Question: Which state is mentioned in the document?
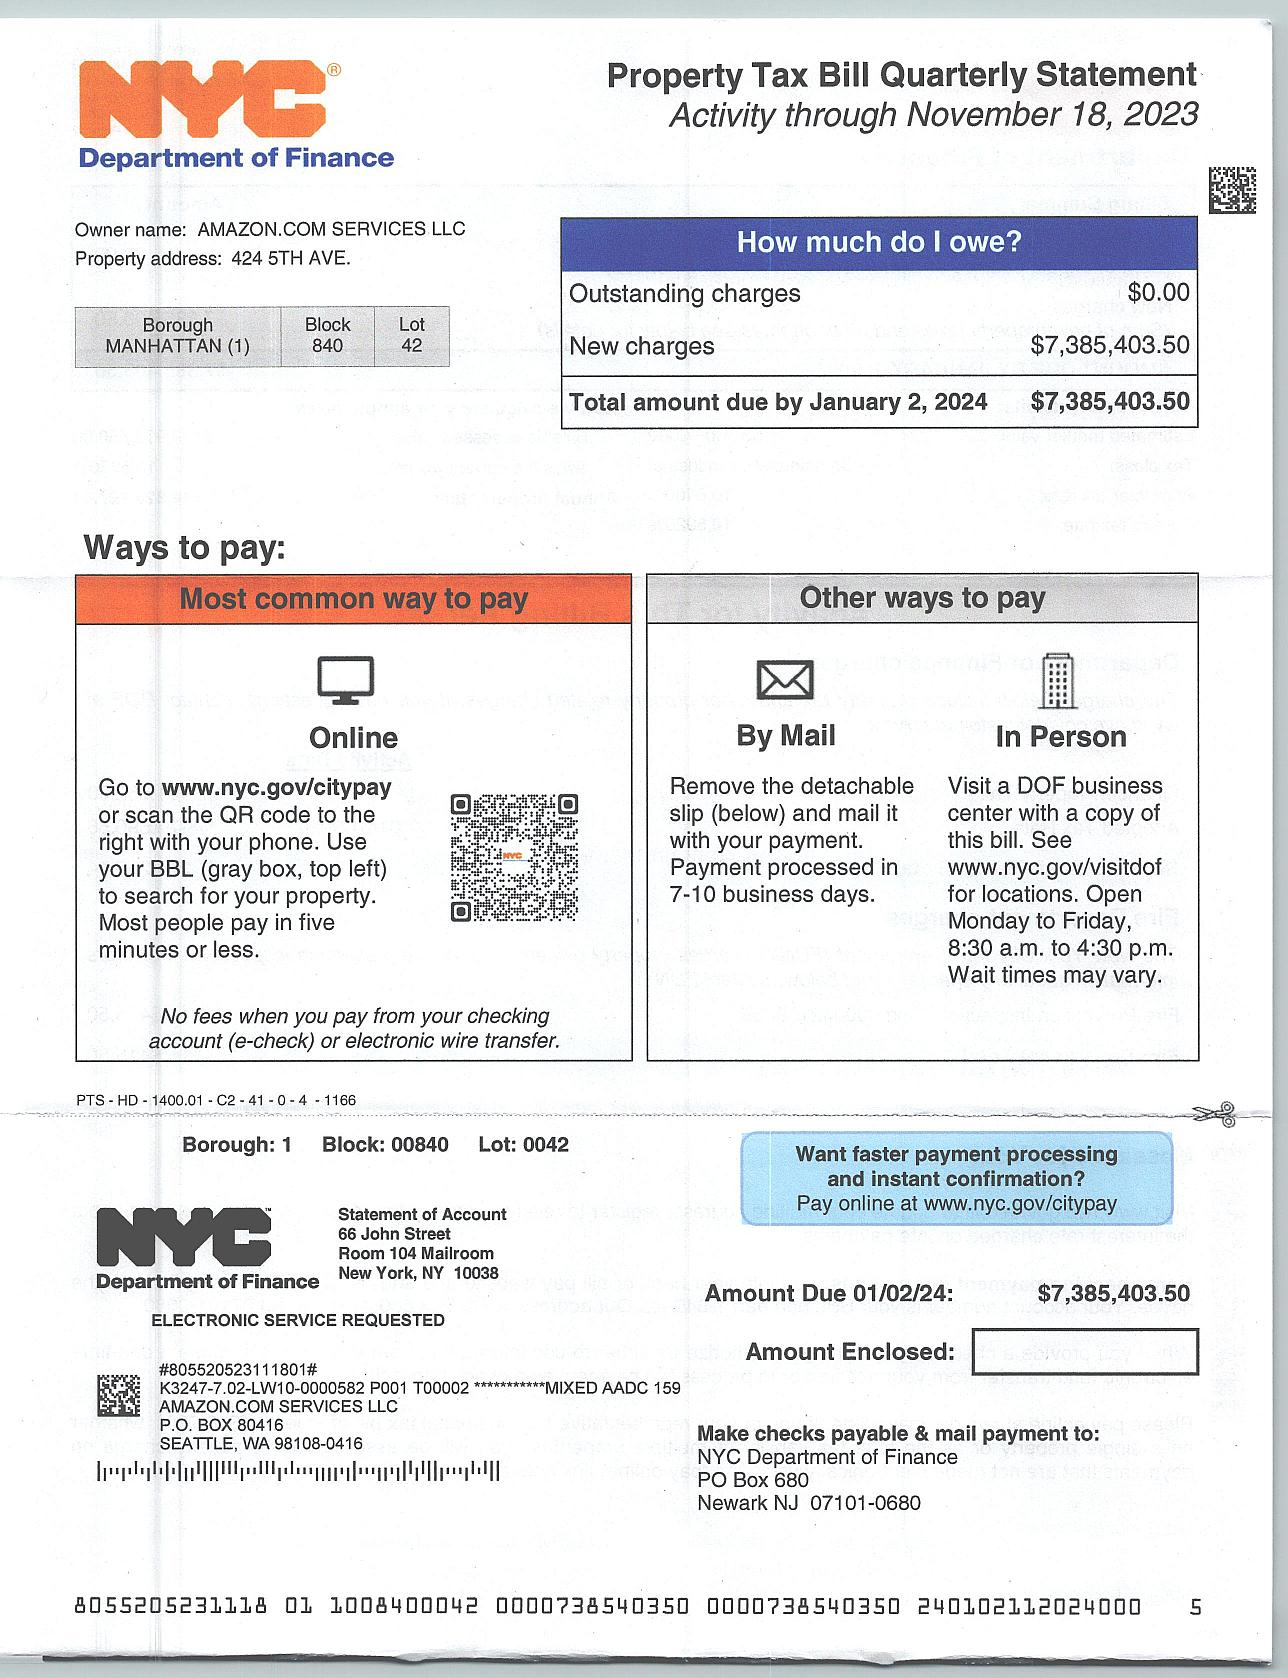
Answer: "NY"